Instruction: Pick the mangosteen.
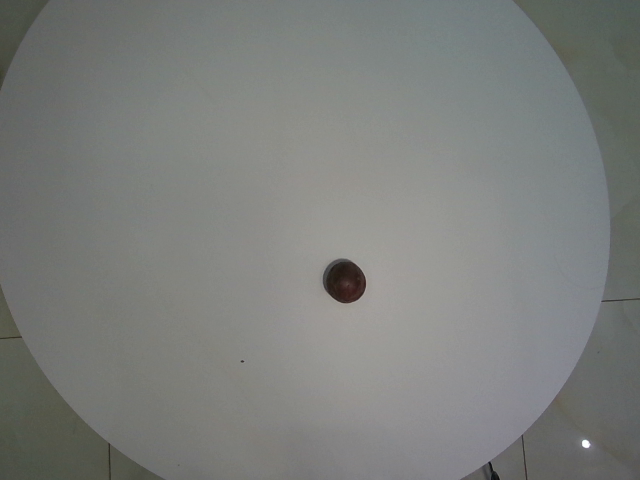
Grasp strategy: vertical